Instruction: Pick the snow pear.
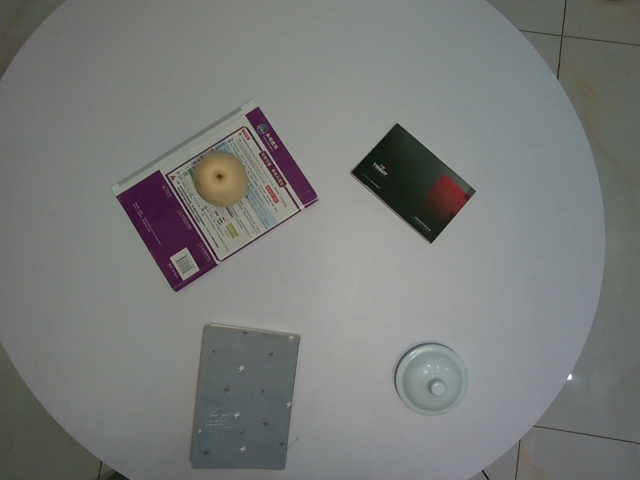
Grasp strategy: vertical